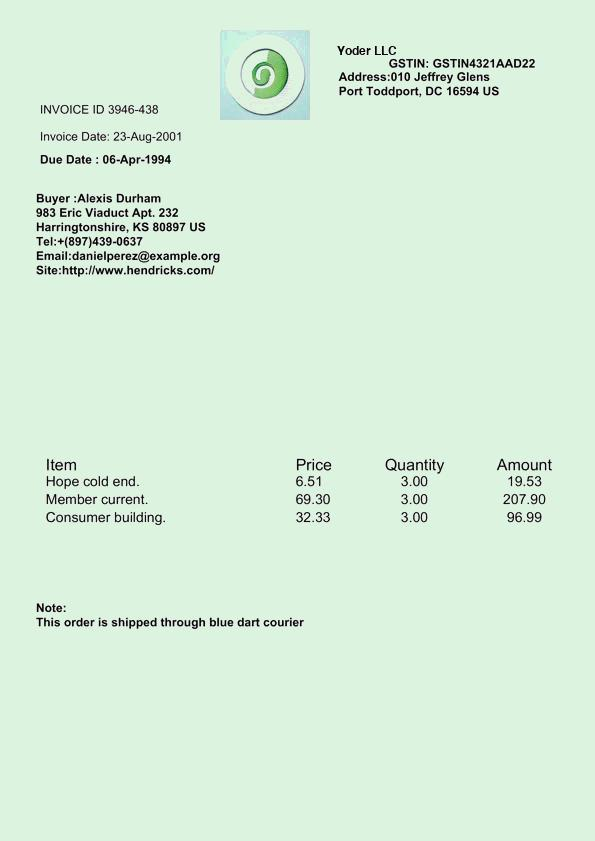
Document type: Invoice